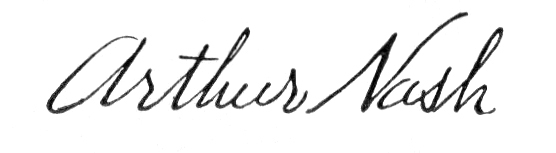
Signature of: arthur nash